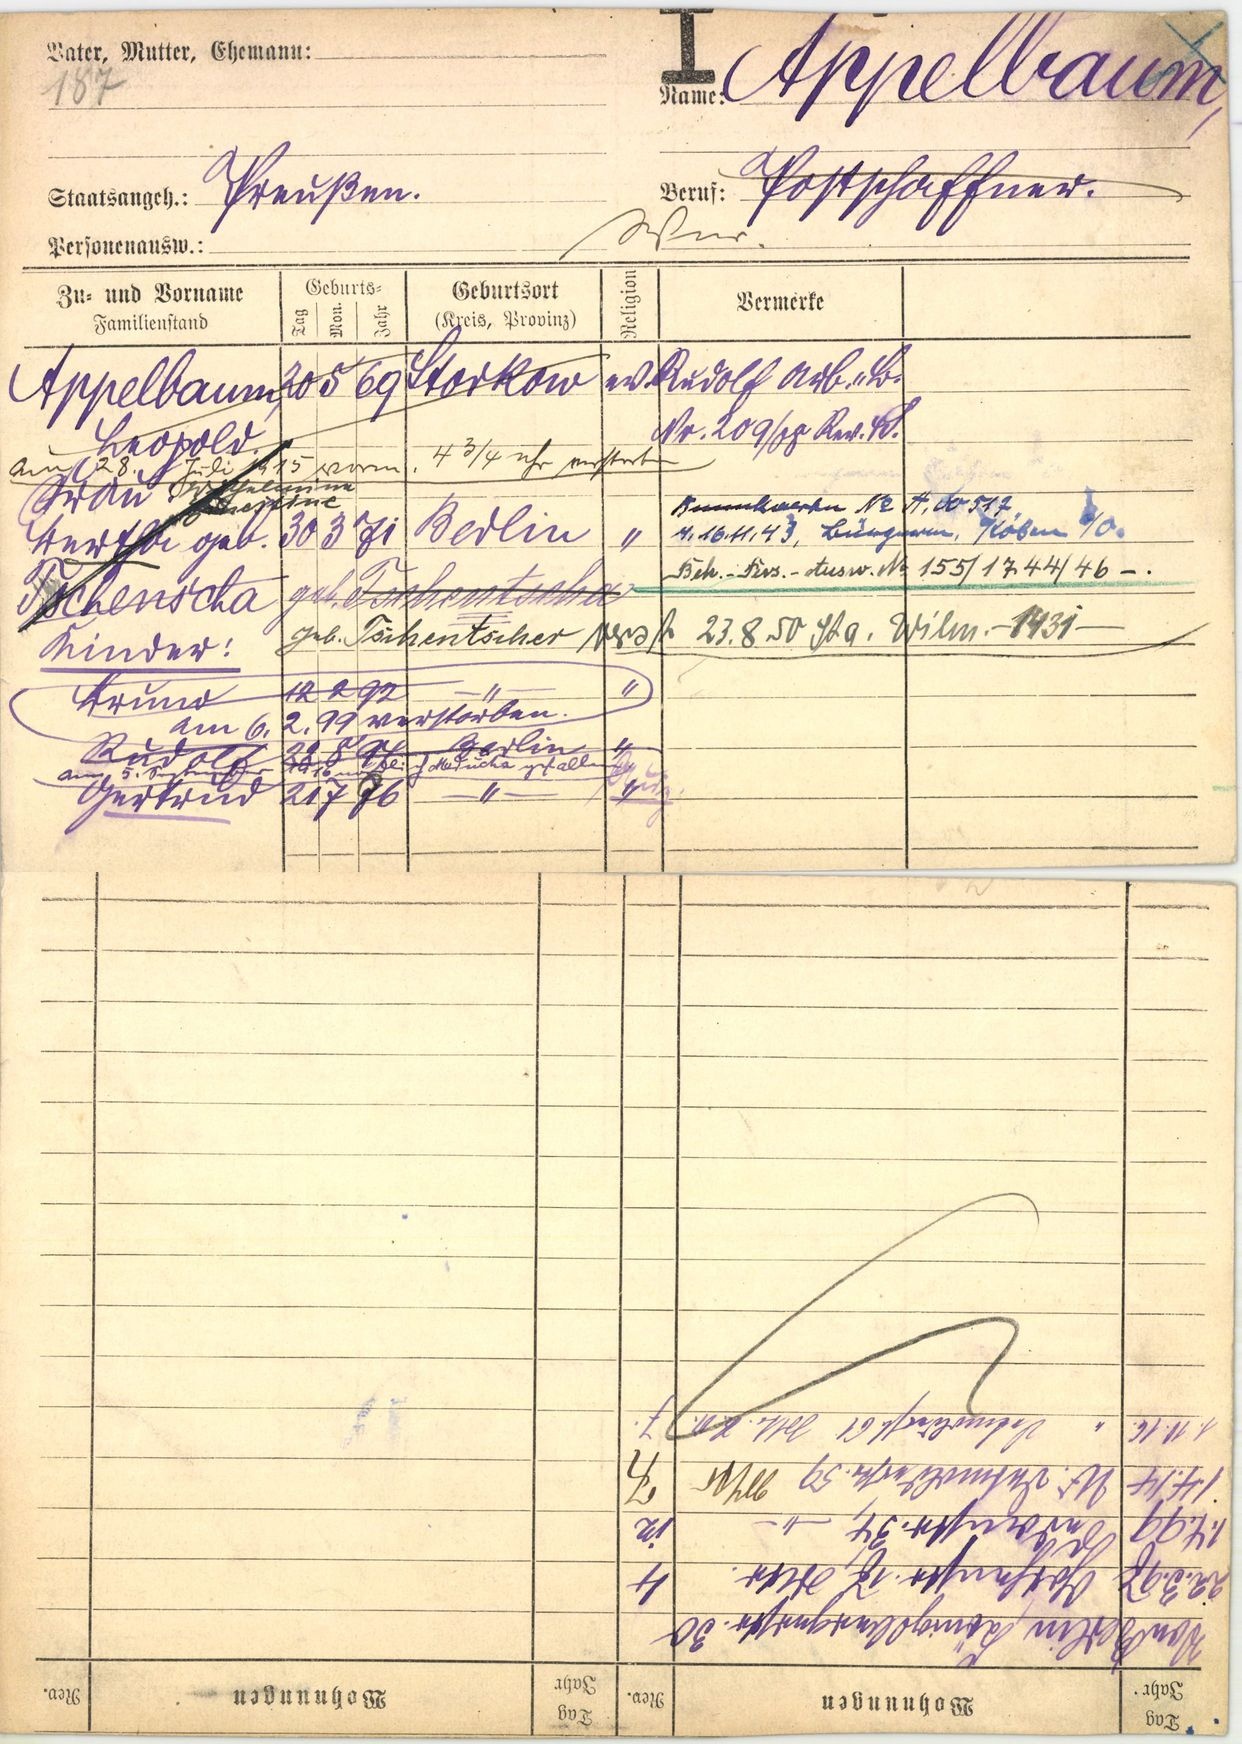
Appelbaum